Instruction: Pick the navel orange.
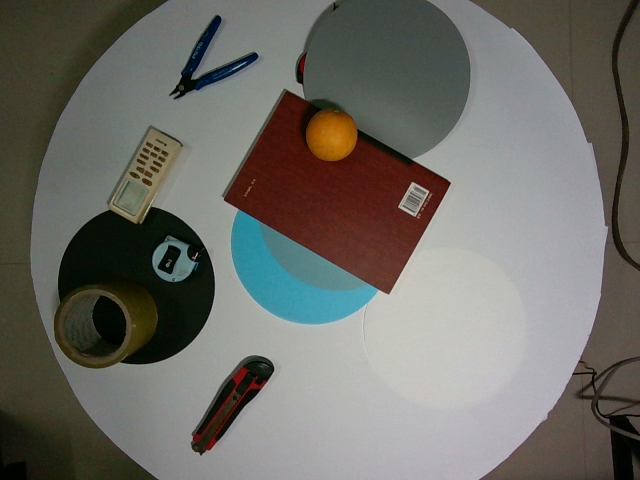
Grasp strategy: vertical